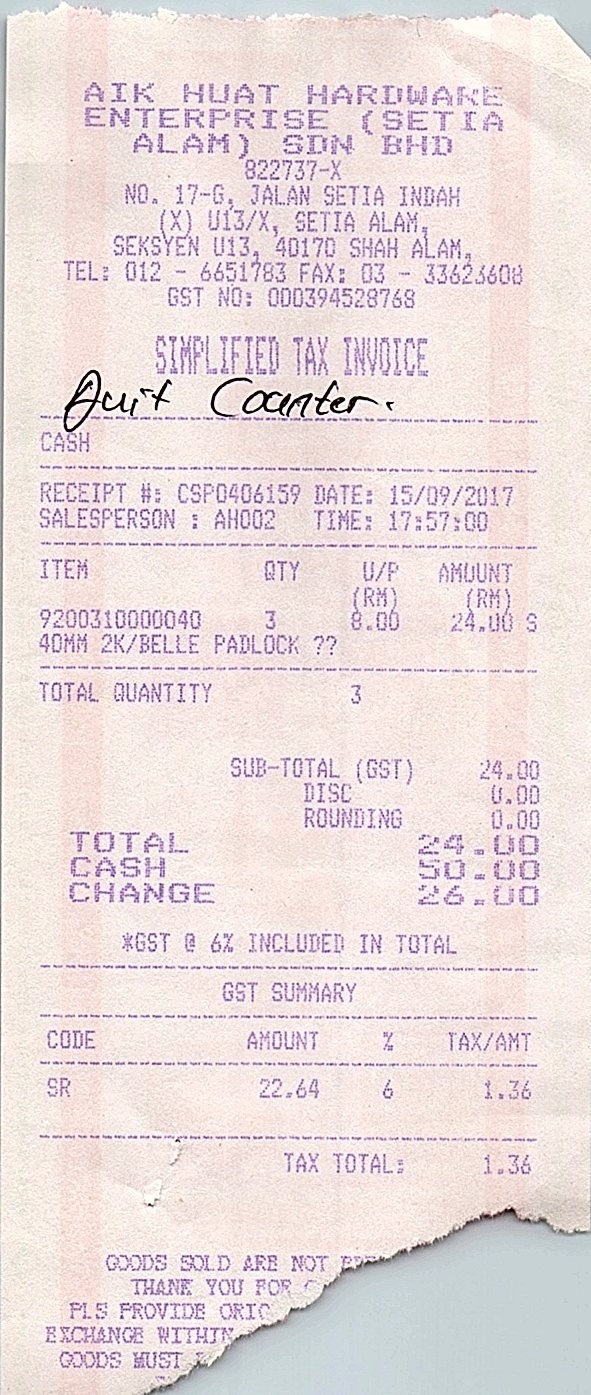
AIK HUAT HARDWARE
ENTERPRISE (SETIA
ALAM) SDN BHD
822737-X
NO. 17-G, JALAN SETIA INDAH
(X) U13/X, SETIA ALAM,
SEKSYEN U13, 40170 SHAH ALAM,
TEL: 012 - 6651783 FAX: 03 - 33623608
GST NO: 000394528768
SIMPLIFIED TAX INVOICE
CASH
RECEIPT #: CSP0406159 DATE: 15/09/2017
SALESPERSON : AH002
TIME: 17:57:00
ITEM
QTY
U/P
AMOUNT
(RM)
(RM)
9200310000040
3
8.00
24.00
S
40MM 2K/BELLE PADLOCK ??
TOTAL QUANTITY
3
SUB-TOTAL (GST)
DISC
ROUNDING
TOTAL
CASH
CHANGE
24.00
0.00
0.00
24.00
50.00
26.00
*GST @ 6% INCLUDED IN TOTAL
GST SUMMARY
CODE
AMOUNT
%
TAX/AMT
SR
22.64
6
1.36
TAX TOTAL:
1.36
GOODS SOLD ARE NOT
THANK YOU FOR
PLS PROVIDE ORI
EXCHANGE WITHIN
GOODS MUST